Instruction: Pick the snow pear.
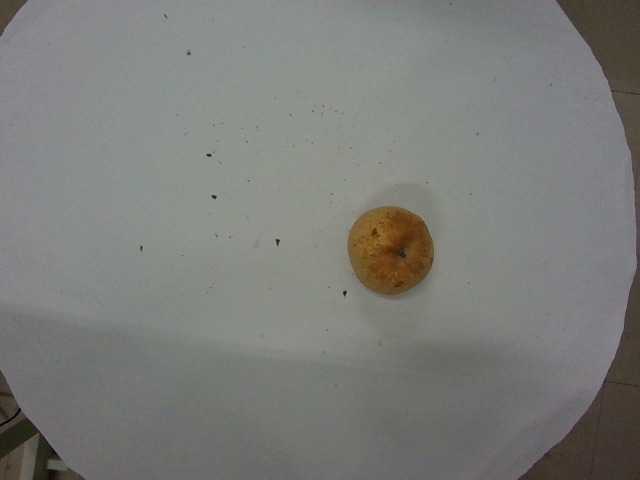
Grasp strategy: vertical